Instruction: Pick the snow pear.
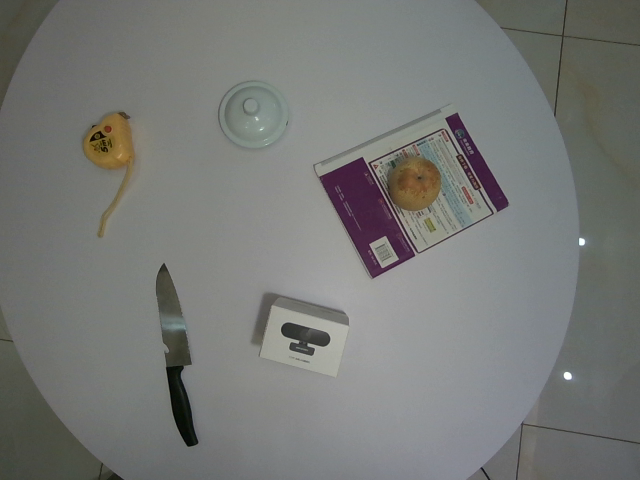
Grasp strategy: vertical